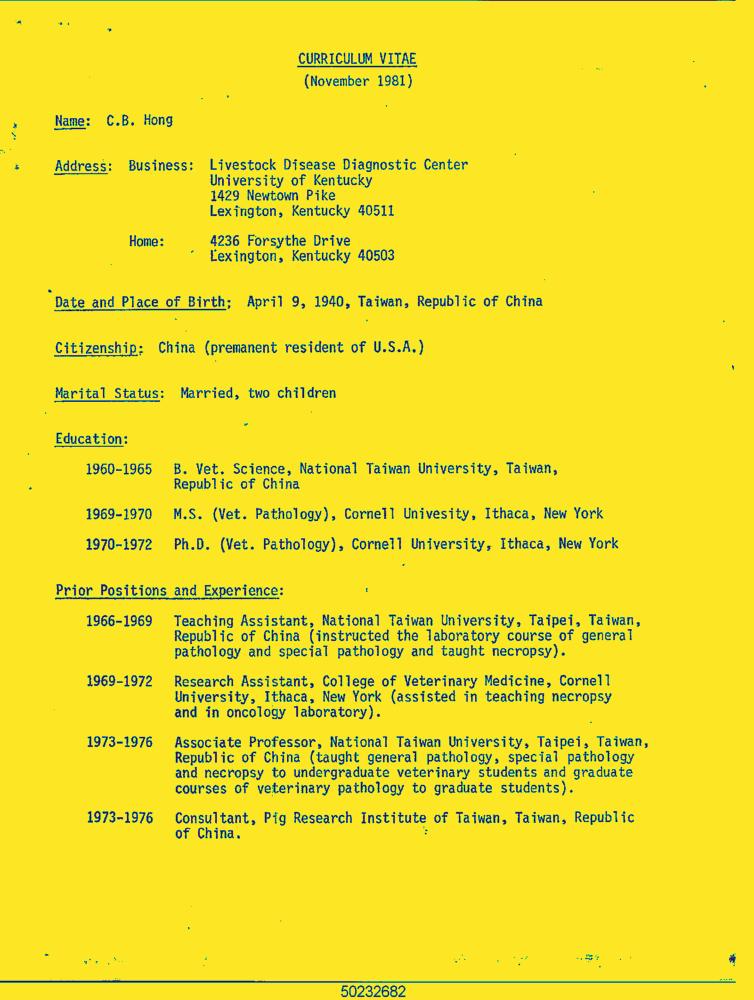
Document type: Resume-Doc